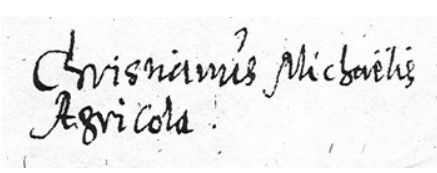
Signature of: christian agricola